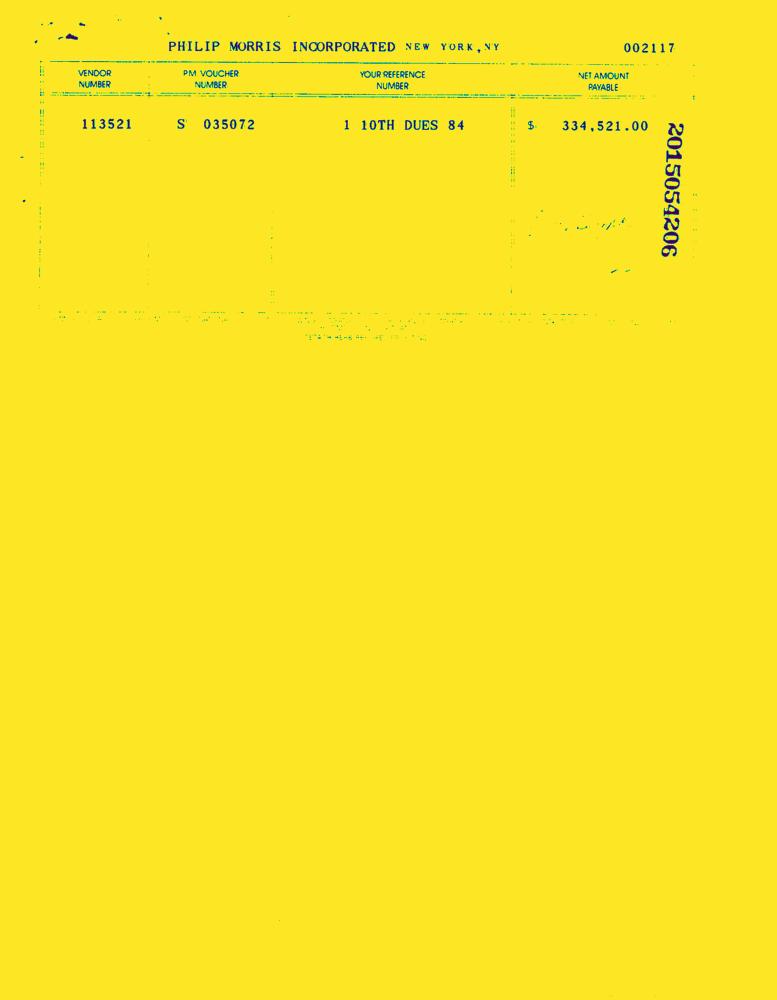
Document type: Invoice-Doc